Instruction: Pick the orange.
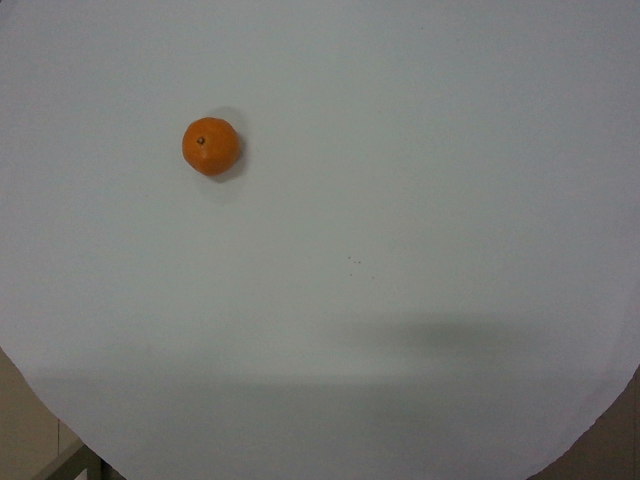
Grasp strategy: vertical